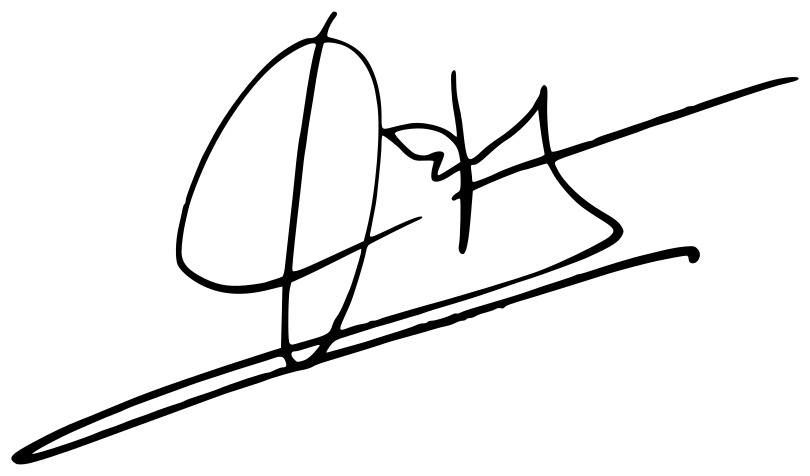
Signature of: ana pastor julián